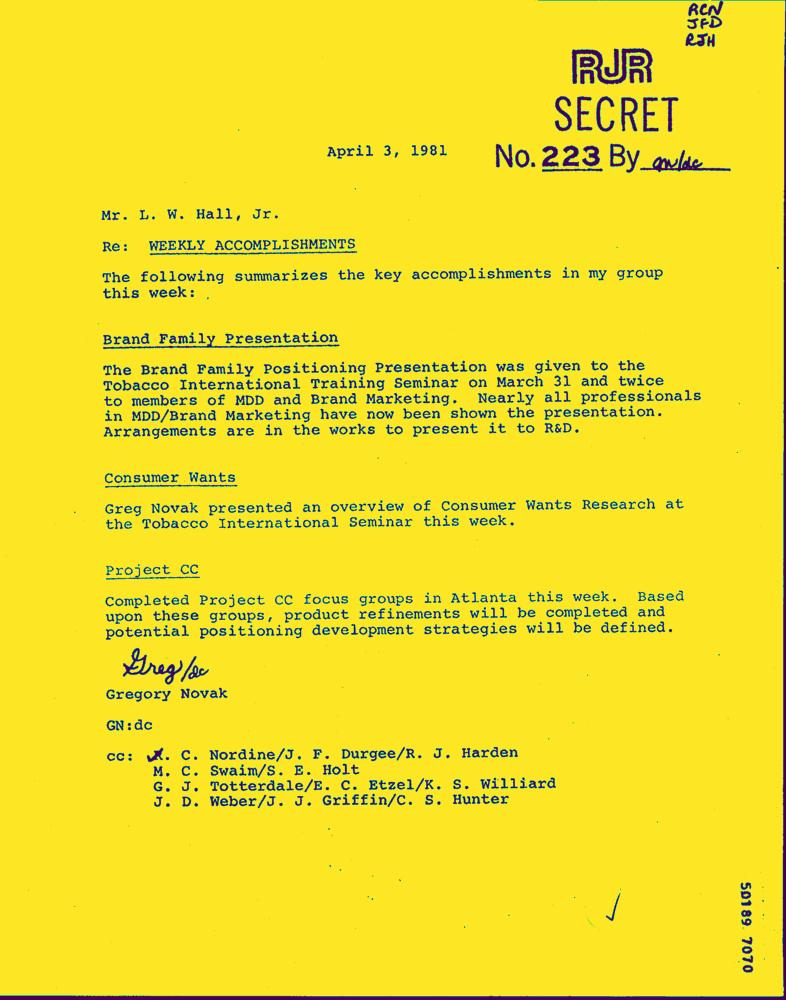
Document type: Letter-Doc